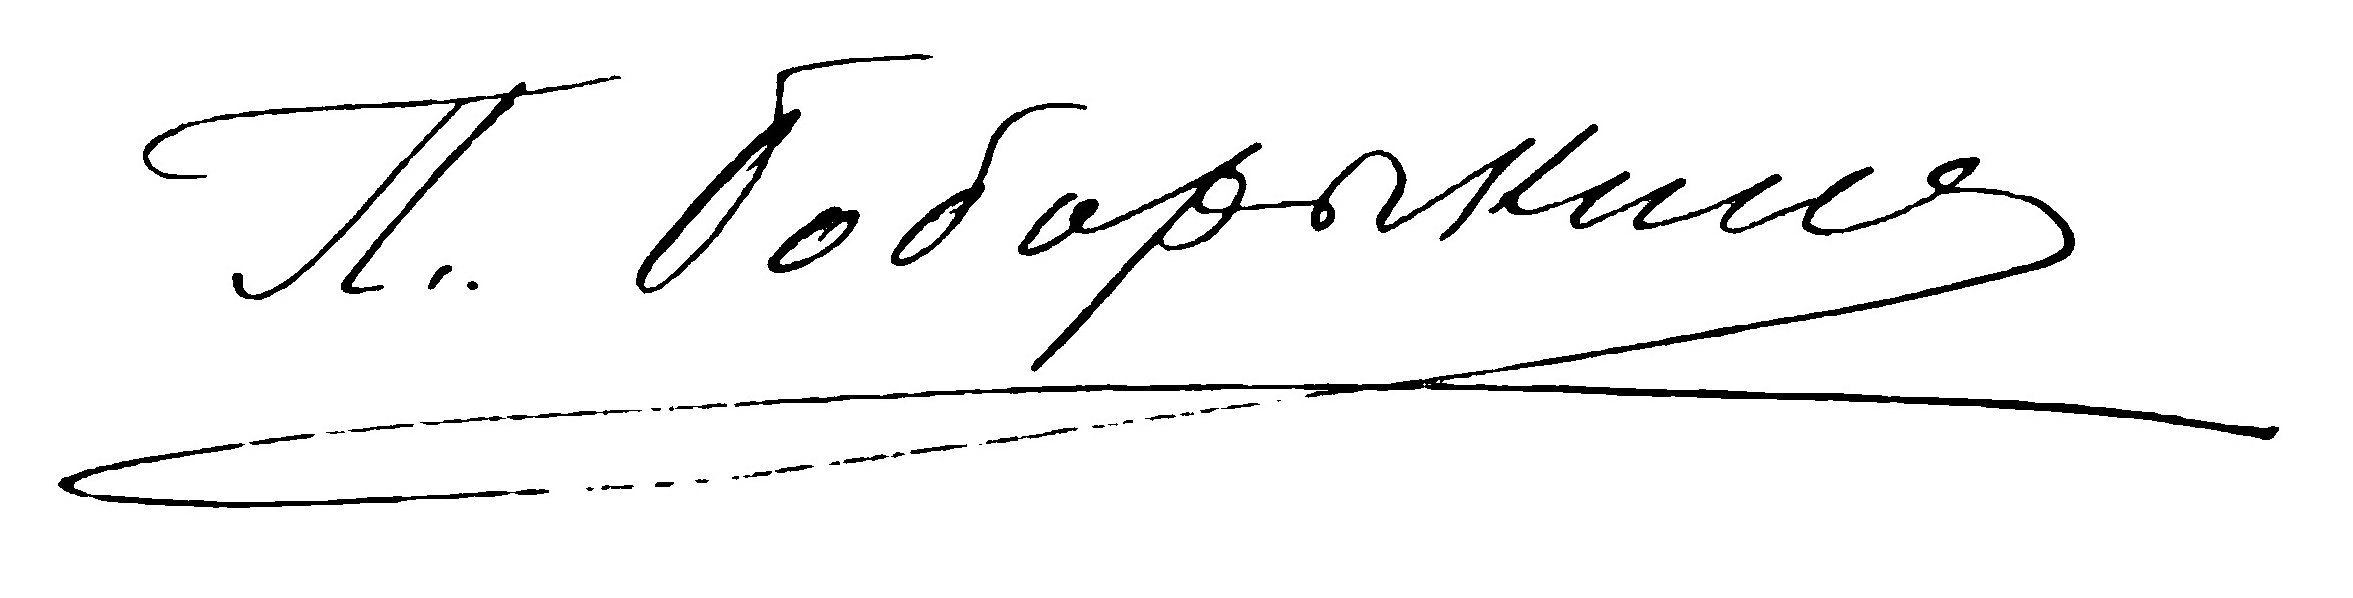
Signature of: pyotr boborykin